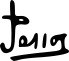
Signature of: josé passos